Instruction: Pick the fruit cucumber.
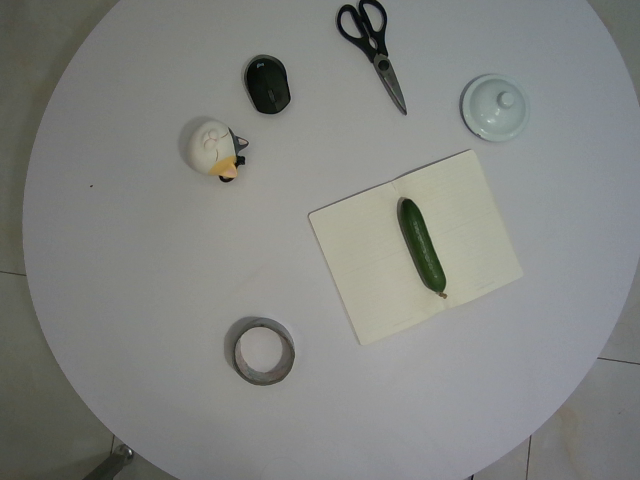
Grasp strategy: vertical